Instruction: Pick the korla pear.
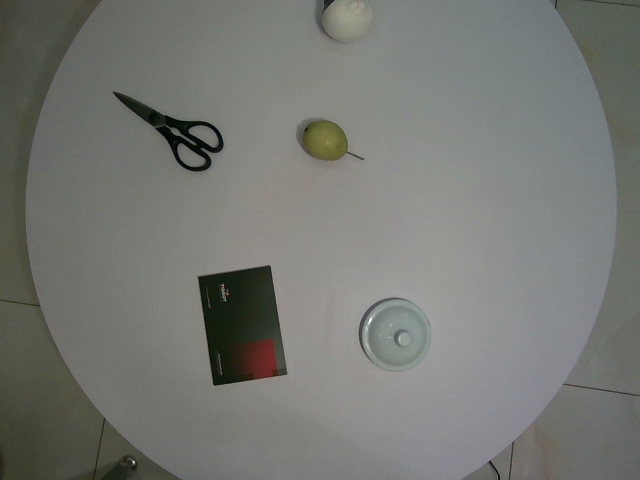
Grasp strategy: vertical